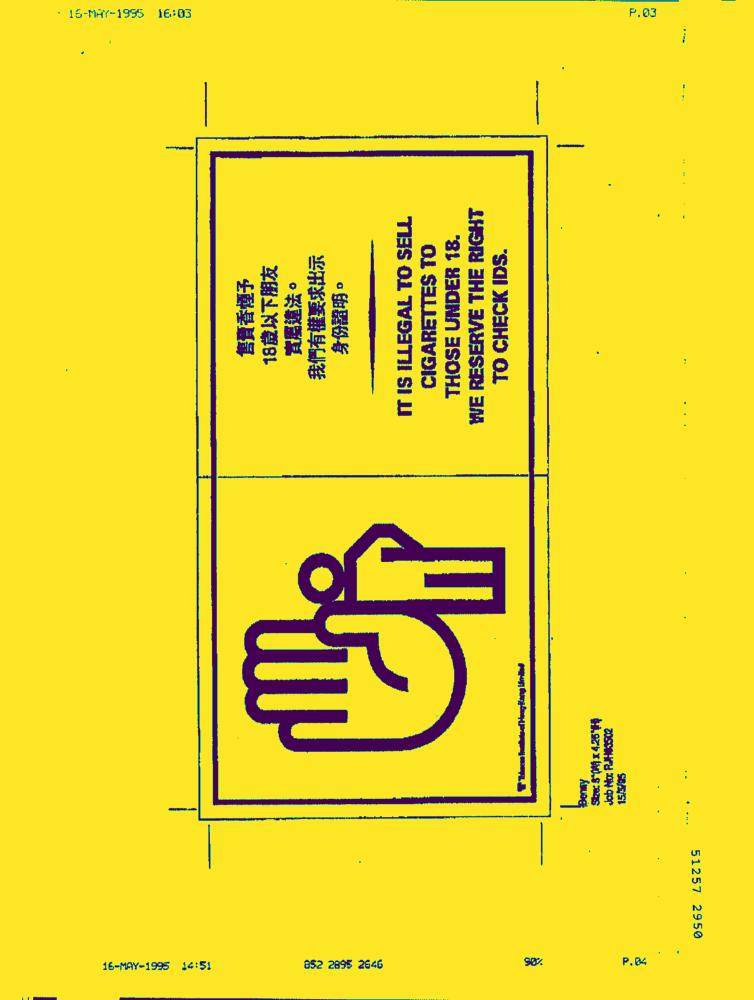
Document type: AD